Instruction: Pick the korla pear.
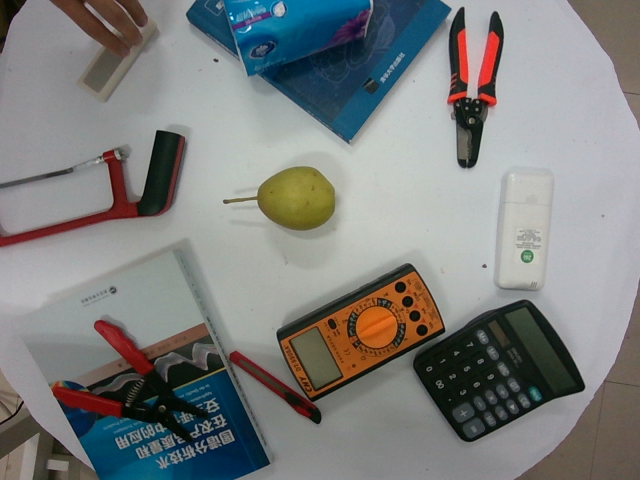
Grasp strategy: vertical